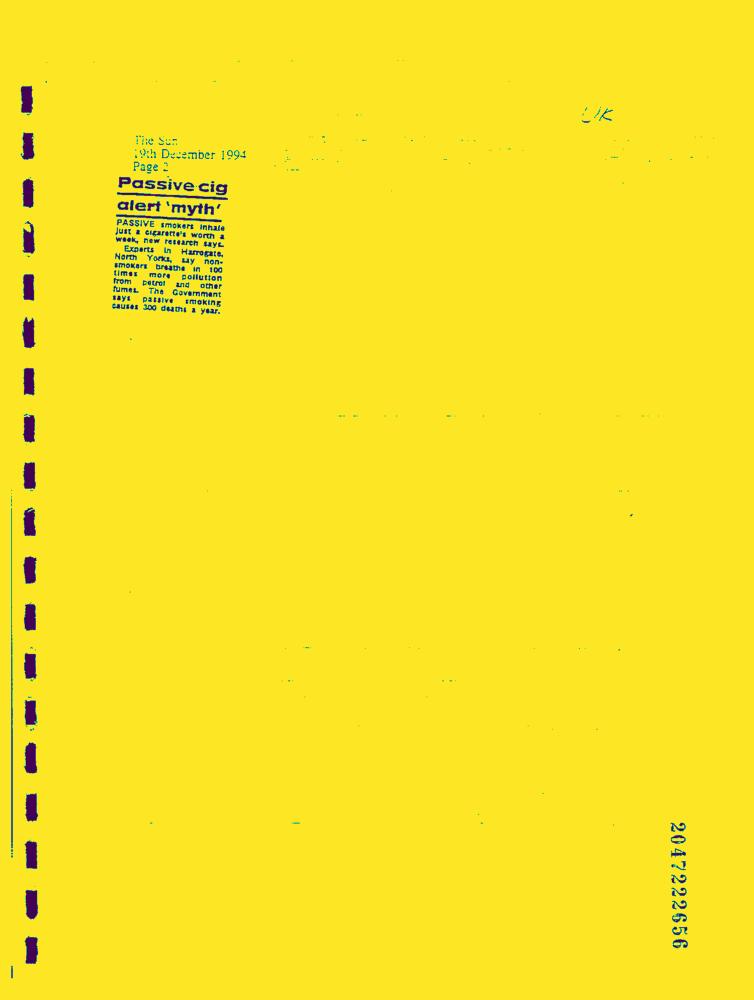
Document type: News-Article